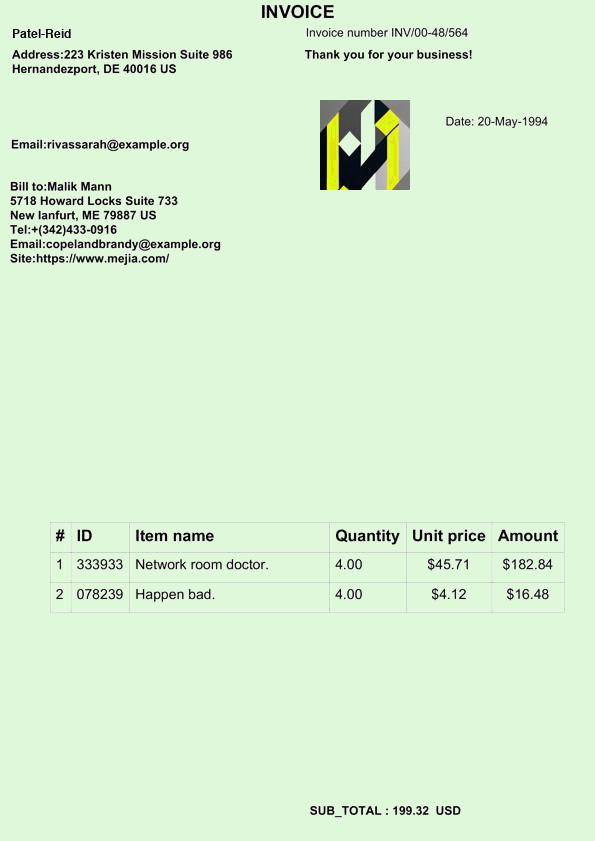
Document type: Invoice